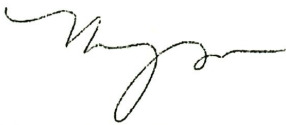
Signature of: michele pena